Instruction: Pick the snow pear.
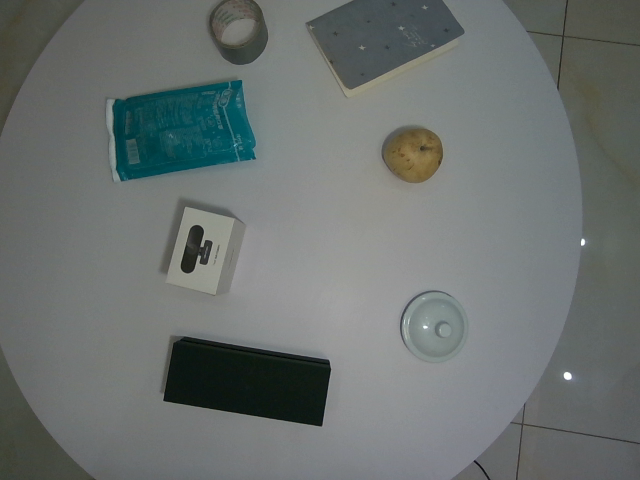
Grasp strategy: vertical